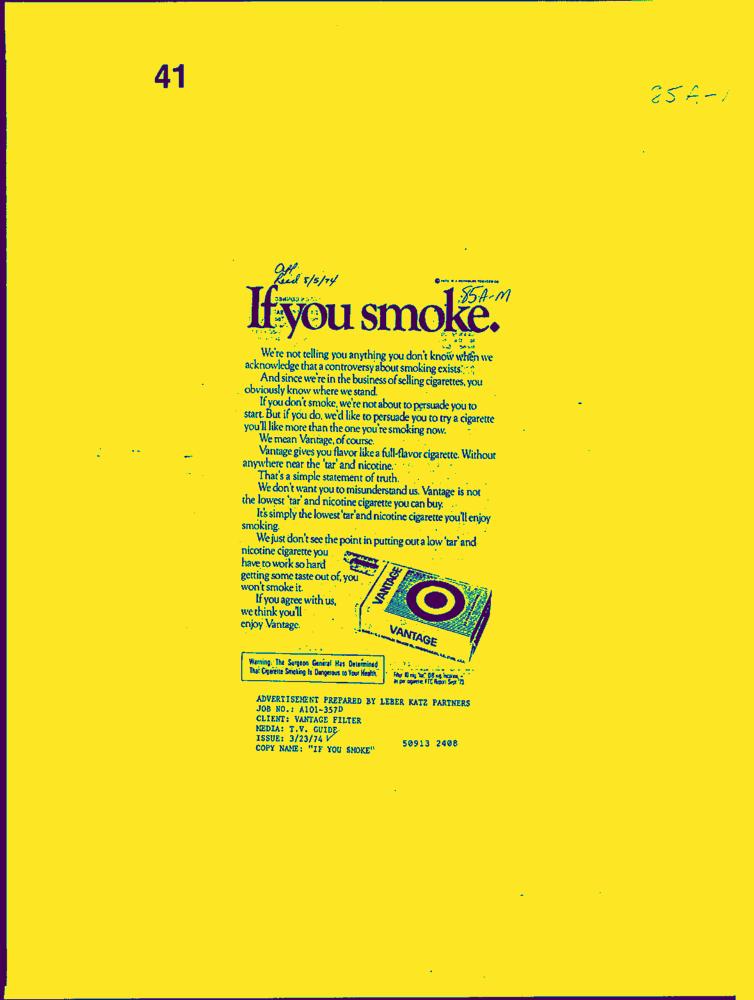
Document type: AD